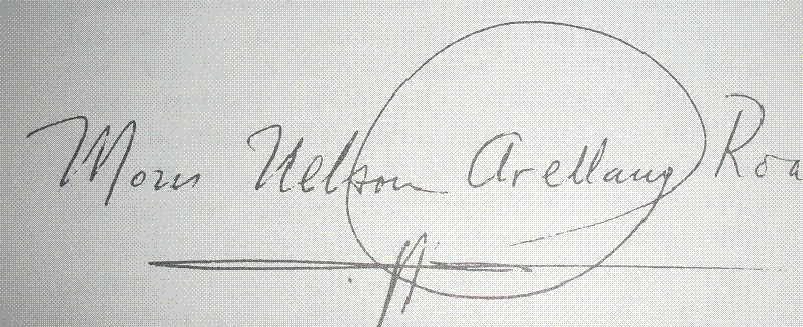
Signature of: nelson arellano roa